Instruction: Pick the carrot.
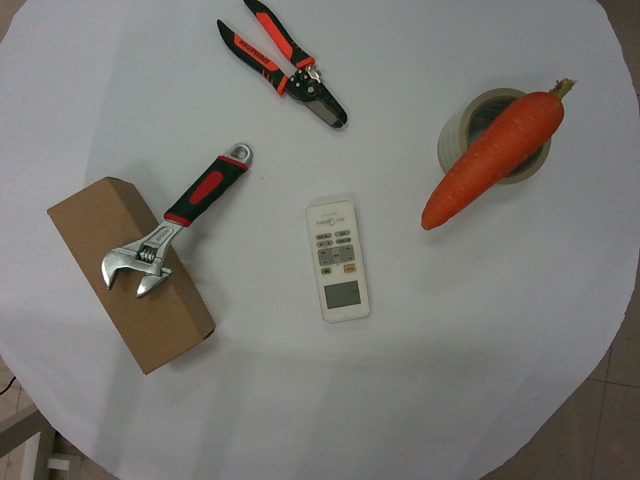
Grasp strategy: vertical